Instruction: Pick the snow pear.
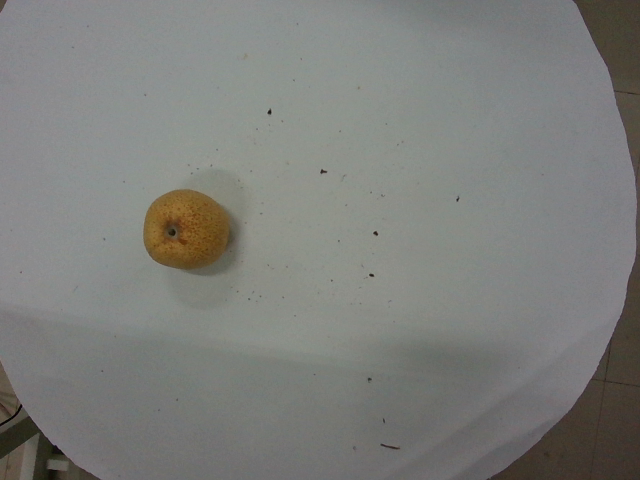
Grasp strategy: vertical